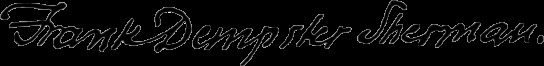
Signature of: frank dempster sherman